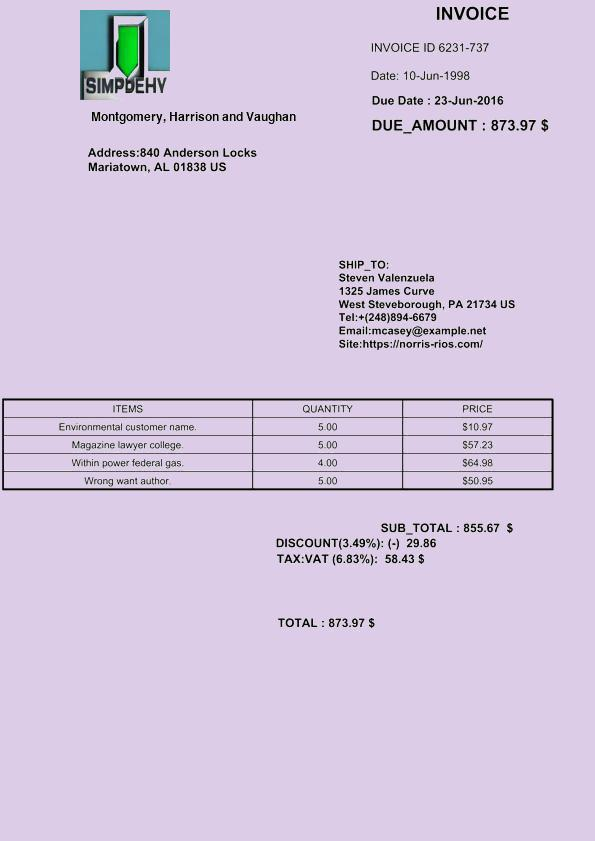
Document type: Invoice